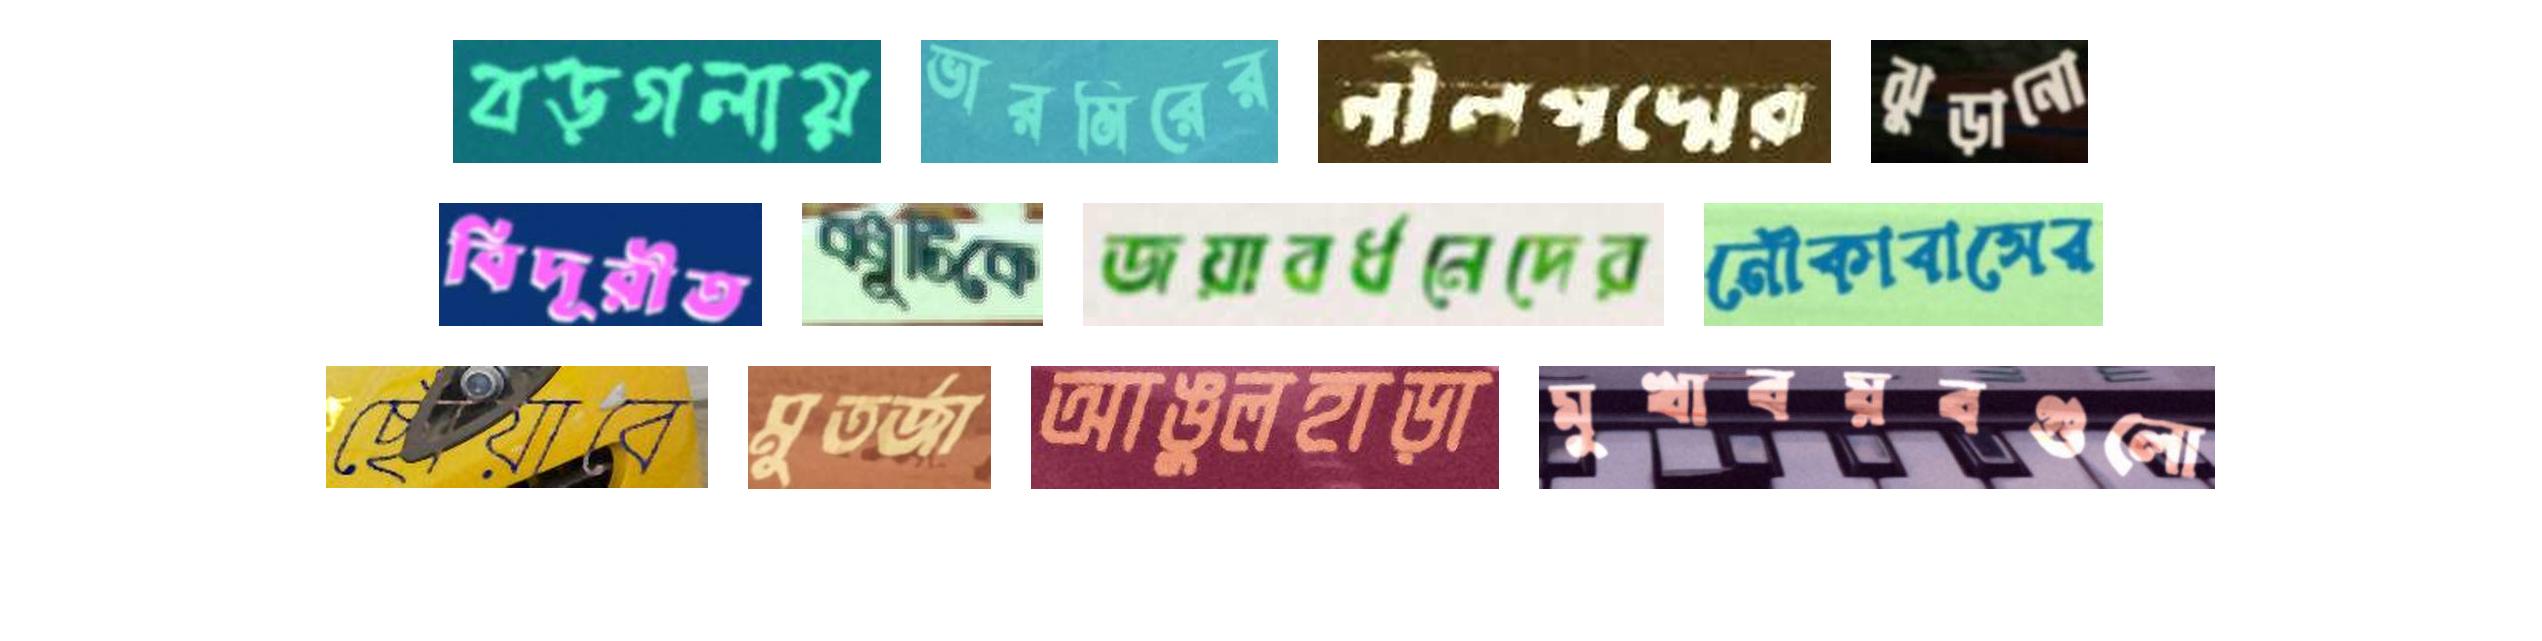
বড়গলায় ভারমিরের নীলপদ্মের ঝুড়ানো
বিদূরীত বধূটিকে জয়াবর্ধনেদের নৌকাবাসের
ছোঁয়াবে মুতর্জা আঙুলহাড়া মুখাবয়বগুলো